Question: What appears to be the issue?
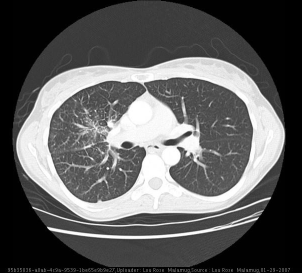
Answer: The findings suggest Chest PA/LAT revealed increased interstitial markings in the right lower lobe.

Contrast enhanced chest CT revealed diffuse increased interstitial markings involving the right middle and lower lobes, pleural thickening/scarring of the posterior right lower lobe, and a small right-sided pleural effusion.. Contrast enhanced chest CT shows diffuse increased interstitial markings involving the right middle and lower lobes.. The patient might have a history of The patient is a 43-year-old female who presented with a 6-month history of progressively worsening shortness of breath with exertion during her 5-mile runs.  The patient also complained of wheezing but denied having a cough, fevers, chills, or weight loss.  This patient does not have a previous history of any chronic illnesses and does not have any history of tobacco use..